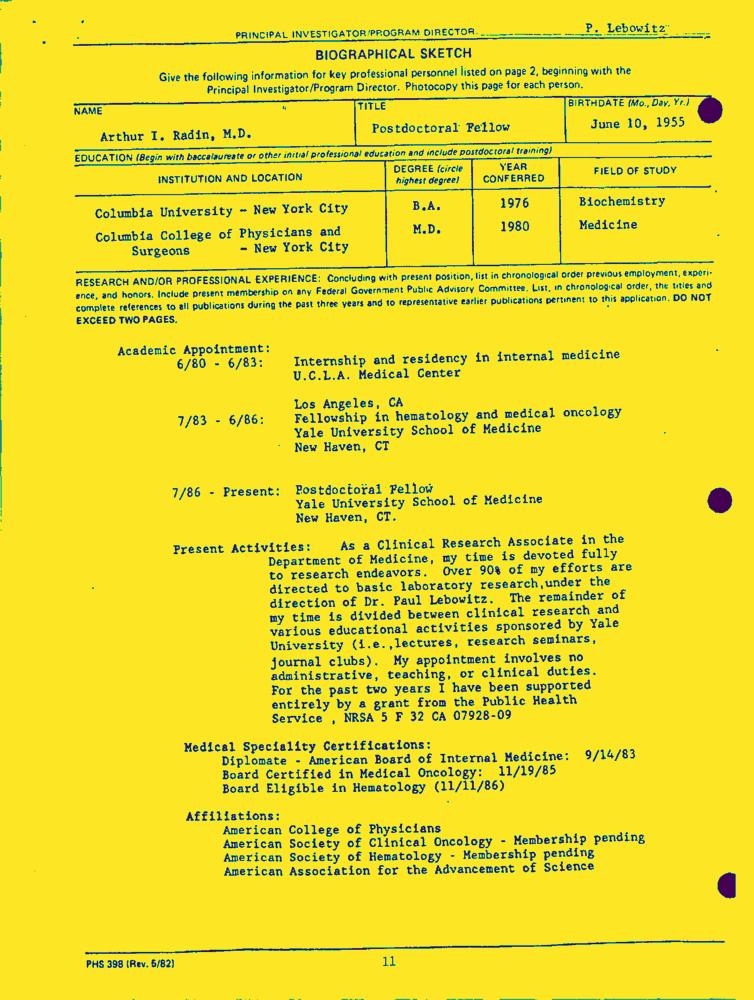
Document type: Resume-Doc